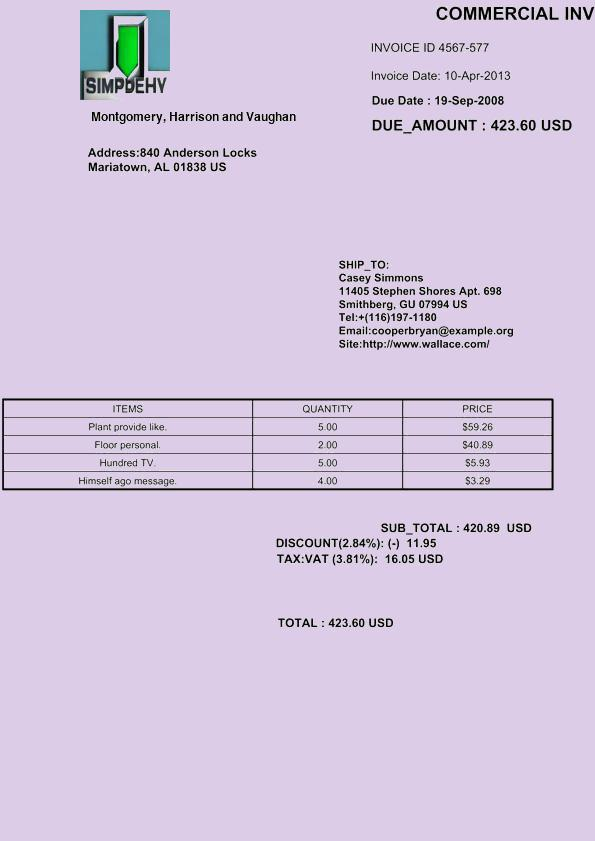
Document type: Invoice